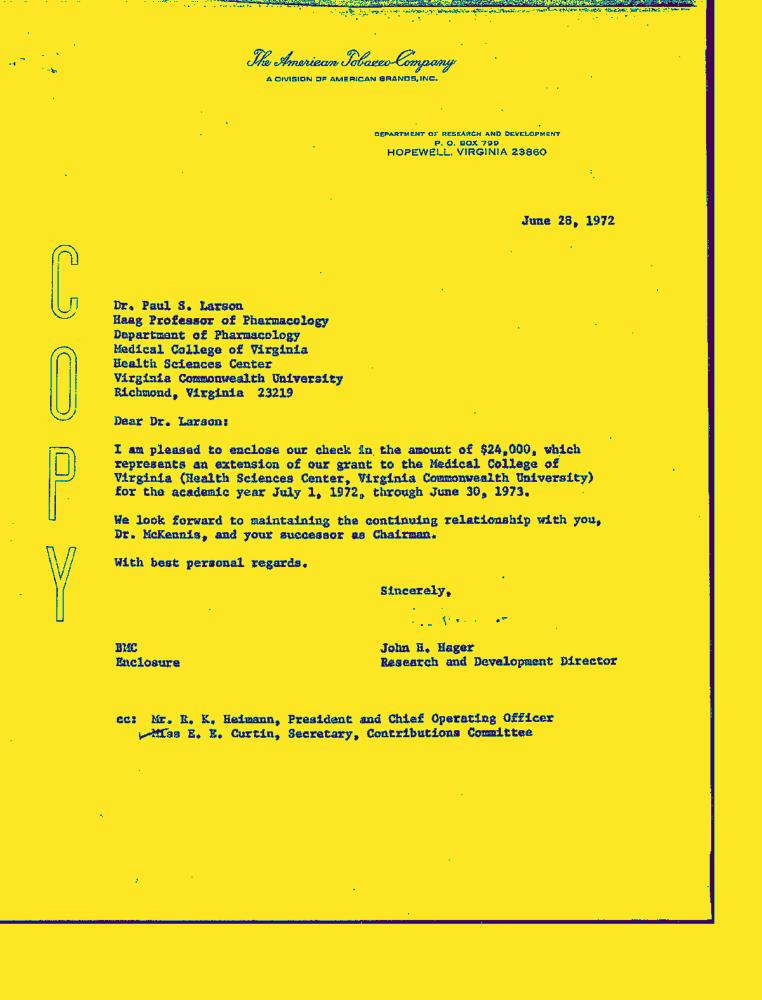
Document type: Letter-Doc